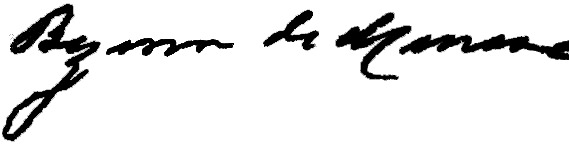
Signature of: adolfo bezerra de menezes